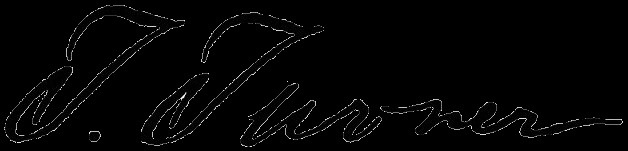
Signature of: thomas turner